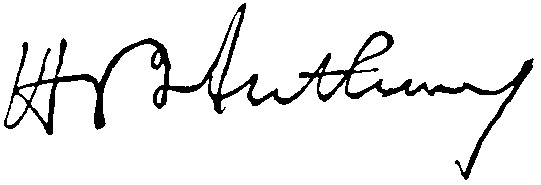
Signature of: henry b anthony